Question: Describe the condition in detail:
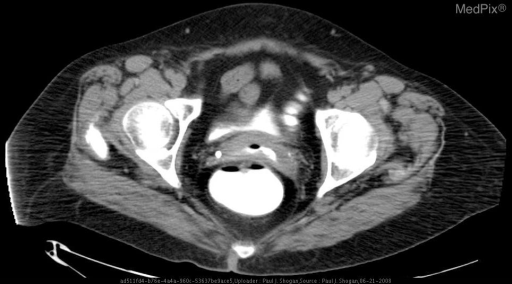
Answer: The disease is discussed as: Colovaginal fistula, which is an abnormal communication between the colon and vagina is most frequently caused by diverticular disease.  The sigmoid colon is most commonly affected, and most women who develop a sigmoidovaginal fistula have a history of a hysterectomy.  Other causes included neoplasms, inflammatory bowel disease, radiation, infection, and trauma.

Rectovaginal fistulas represent a small portion of all anorectal fistulas, and are frequently secondary to obstetric complications, perineal infections, neoplasms such as colorectal adenocarcinoma or cervical cancer, radiation, trauma, and inflammatory bowel disease (ulcerative colitis).  Diverticular disease, which is typically absent in the rectum, is not a factor.

Patients with colovaginal fistulas may present with feces, flatus, or mucus discharge from the vagina.  Anal incontinence may also be present secondary to anal sphincter compromise.

Although the clinical symptoms, particularly the passage of feces through the vagina, indicate the presence of a fistula, its detection is often difficult unless a large communication is present. Vaginography and barium enema in conjunction with physical examination have traditionally been used for diagnosis.  CT, MR imaging, and endorectal US are alternative imaging modalities.

Colovaginal fistulas are managed surgically, by takedown of the fistula with colon resection and primary anastomosis.  Conservative management may be attempted in poor surgical candidates.